Question: What is the potential diagnosis?
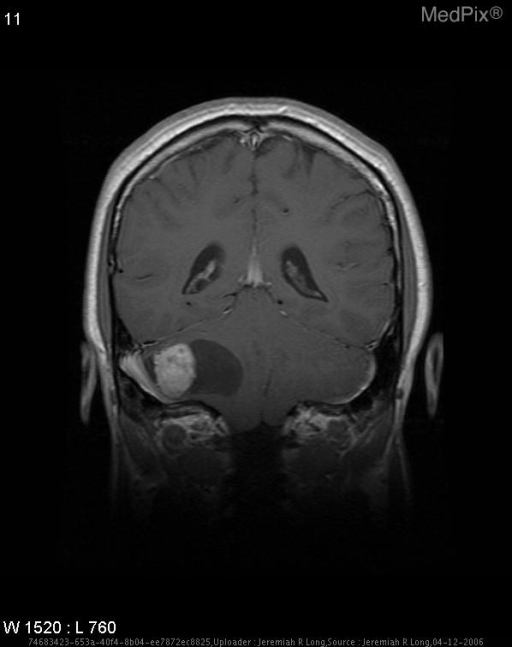
Answer: The possible diagnosis includes Hemangioblastoma
Astrocytoma
Metastasis
Abscess.